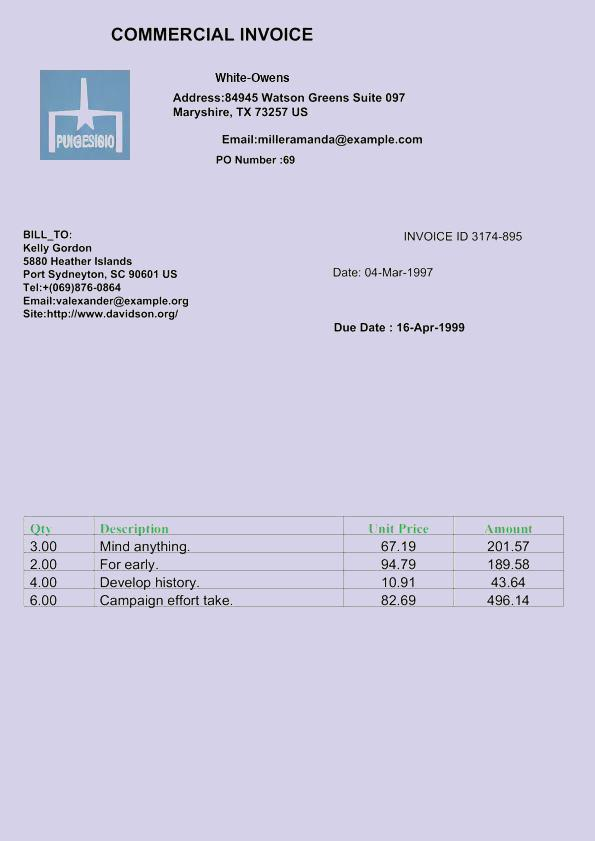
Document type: Invoice